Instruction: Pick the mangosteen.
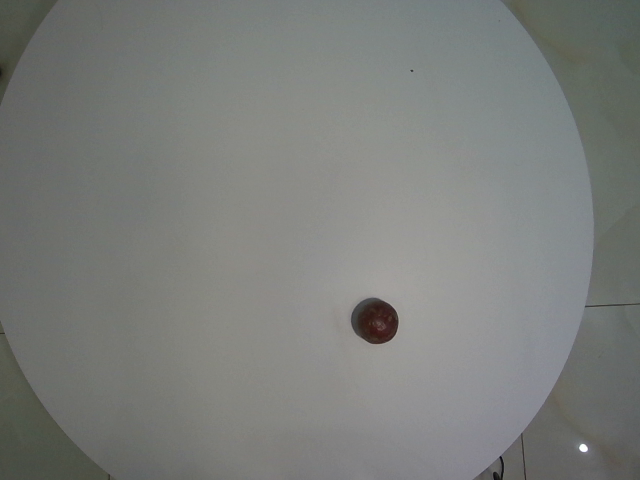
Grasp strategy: vertical